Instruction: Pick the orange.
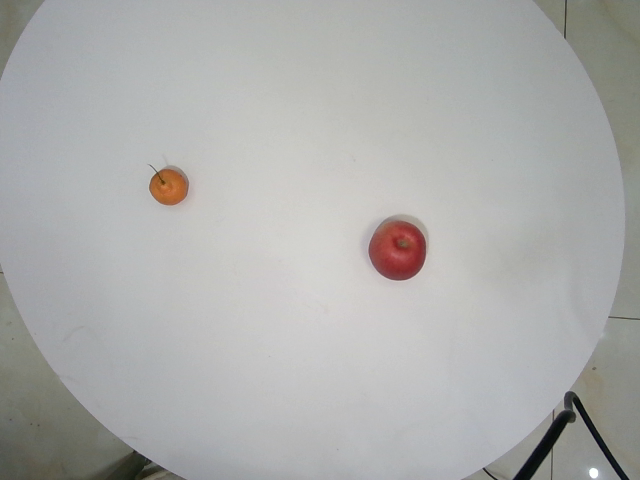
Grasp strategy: vertical